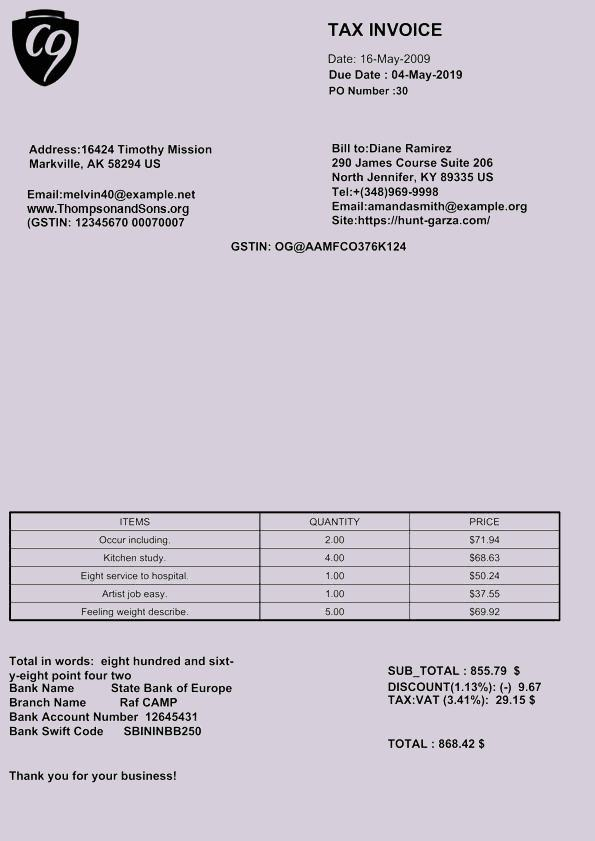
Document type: Invoice